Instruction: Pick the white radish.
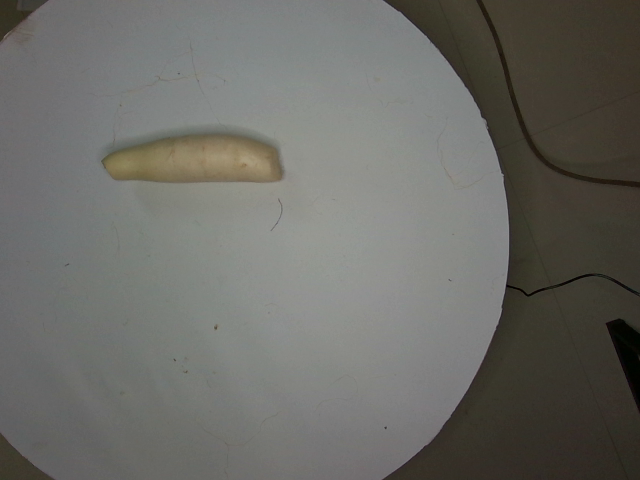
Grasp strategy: vertical